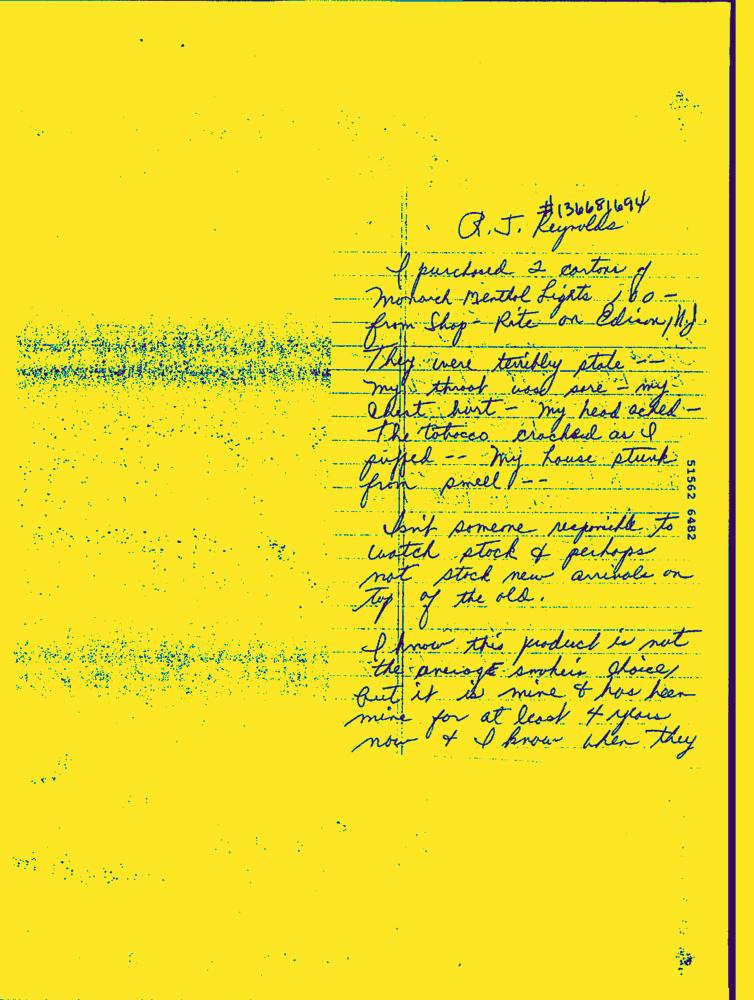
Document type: Hand-Written